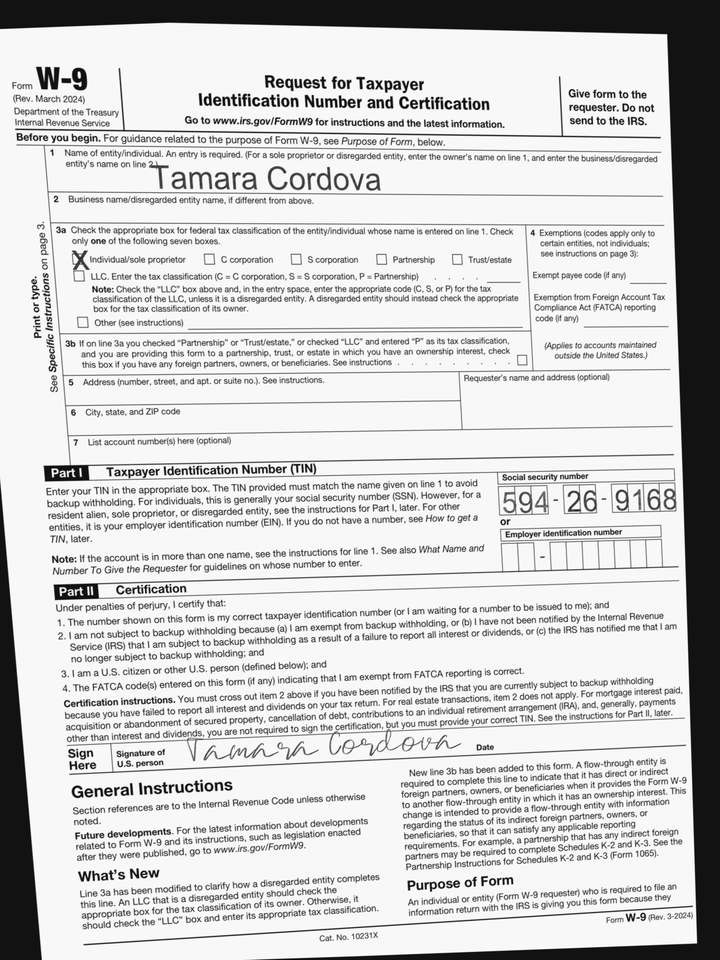
cbx: yes
ssn: 594269168
enm: Tamara Cordova